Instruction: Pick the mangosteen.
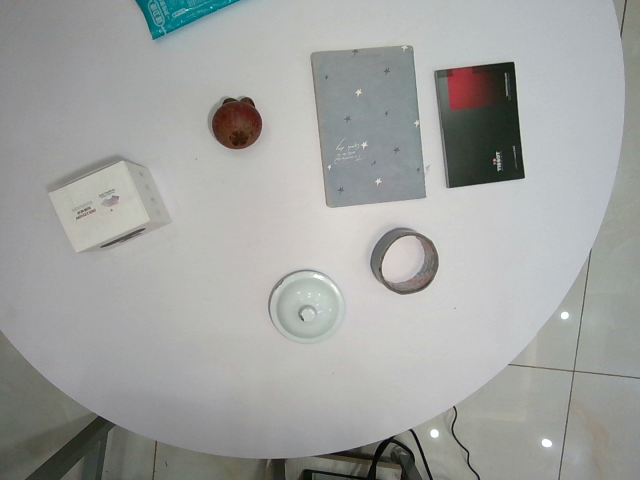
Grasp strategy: vertical